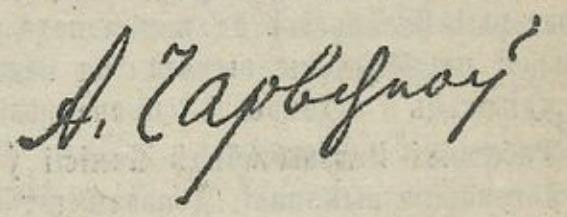
Signature of: alexander chervyakov